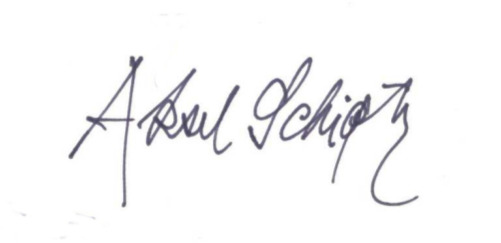
Signature of: aksel schiøtz